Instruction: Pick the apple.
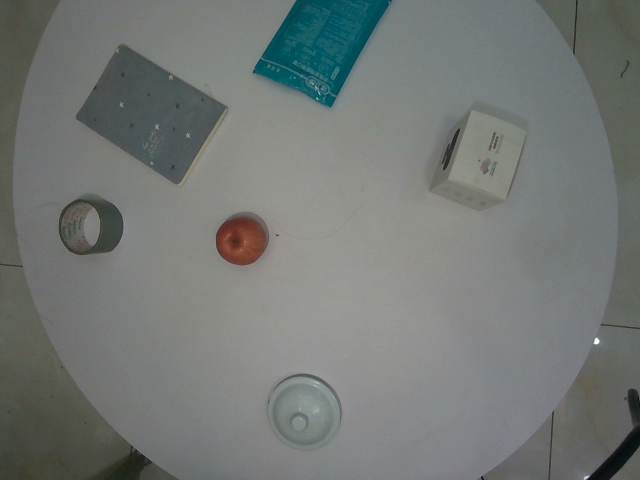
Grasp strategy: vertical